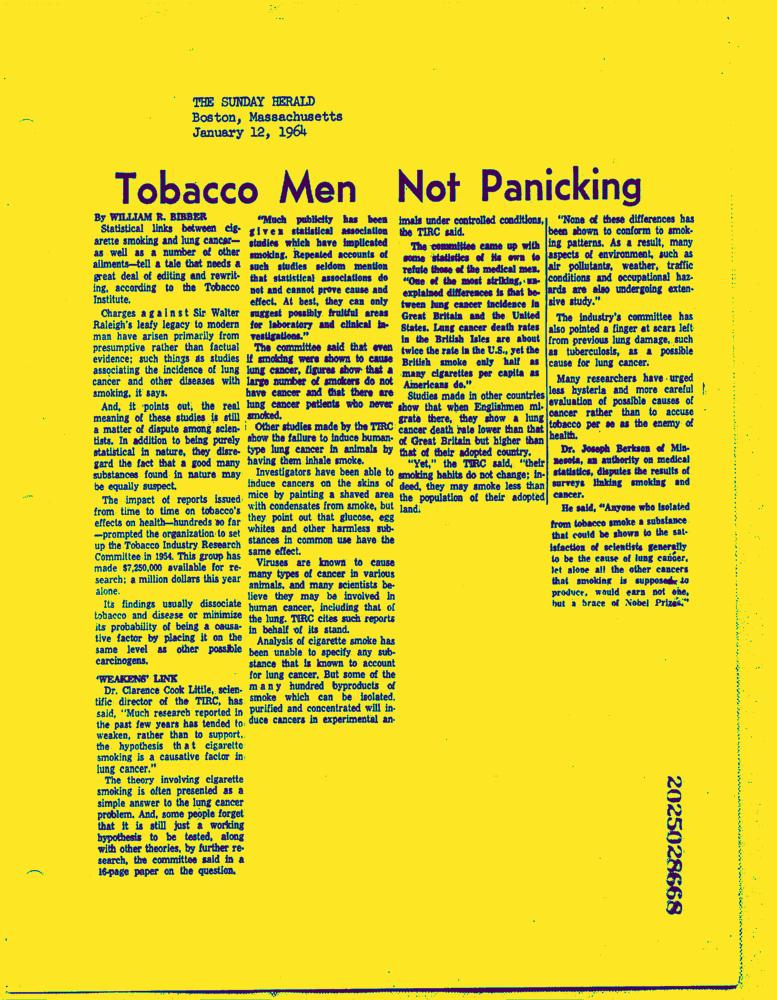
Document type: News-Article